Question: What tax district, tax-rate area, or tax area code is specified in the document?
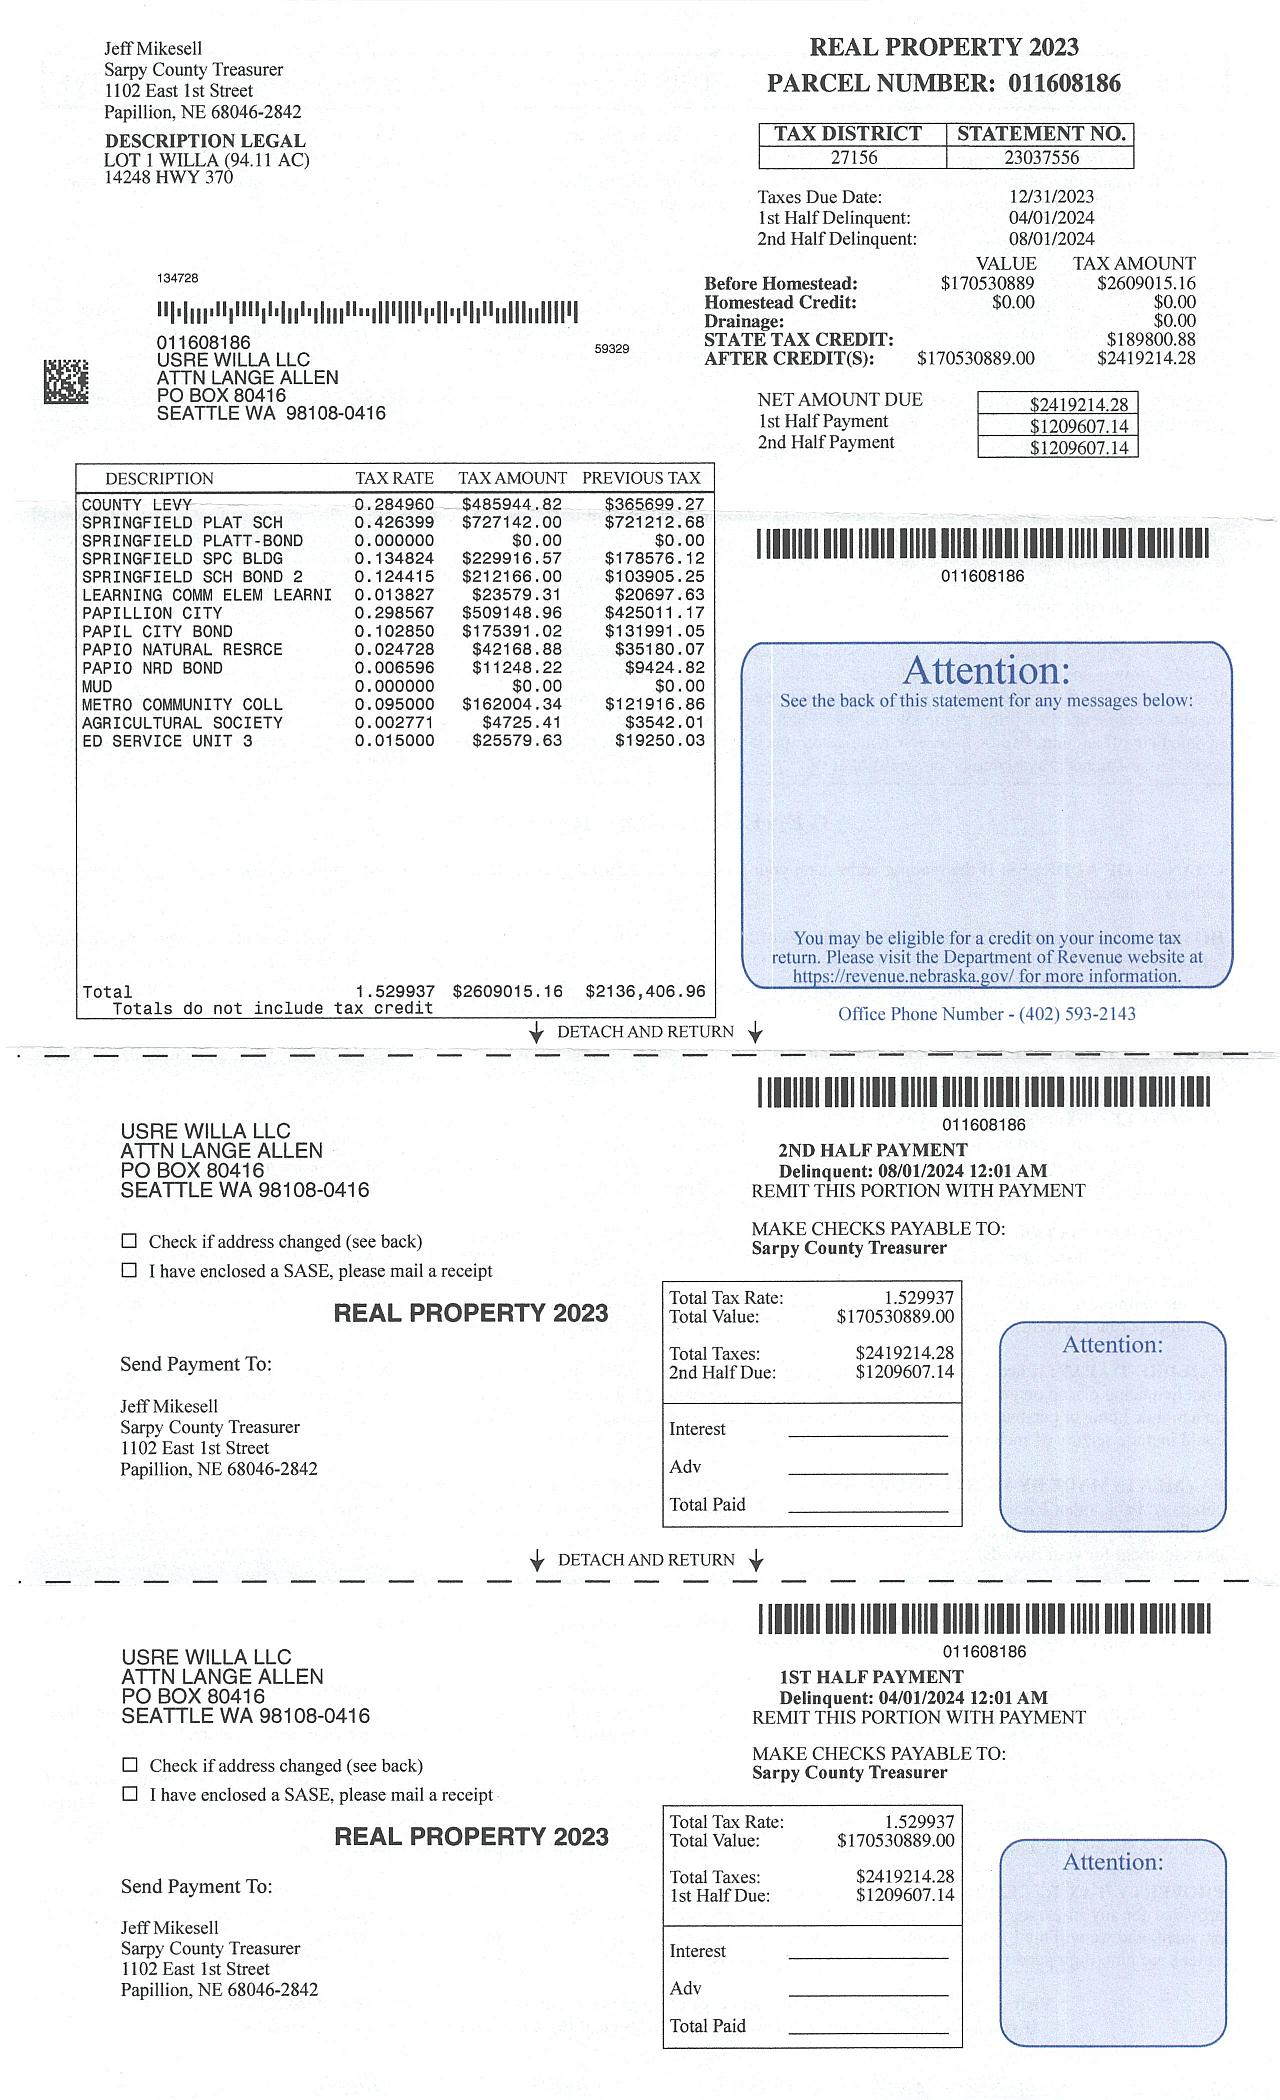
Answer: "27156"